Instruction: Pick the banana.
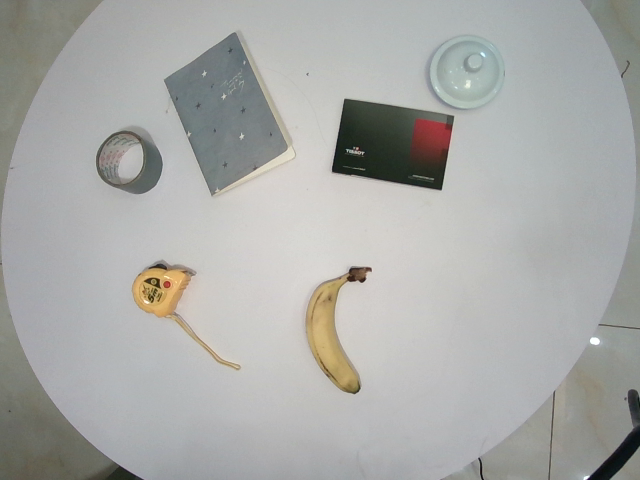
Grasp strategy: vertical